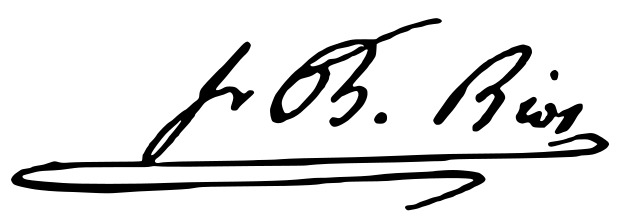
Signature of: jean baptiste biot